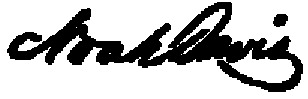
Signature of: noah davis